Patient: Male, age 78
A 78-year-old man non-smoker presented with a 1-week history of cough and blood-tinged sputum. There was no history of tuberculosis. A physical examination was unremarkable. The arterial blood pressure was 100/70 mm Hg, pulse 86/min, respiratory rate 20/min, temperature 37.7C, and SpO2 (arterial oxygen saturation) 95%. The laboratory data at admission: hemoglobin 13.8 g/dL, white blood cell 7.16x109/L, platelets 204x109/L, and high-sensitive C-reactive protein 0.8 mg/L (<3.0 mg/L).
Chest computed tomography (CT) showed nodularity, irregularity, and stenotic changes in the mucosa with areas of ossification throughout the tracheal lumen as well as in both main bronchi (Fig. 1). Emphysematous changes were observed throughout the lung. Faint ground-glass opacity (GGO), mild reticulation, and honeycombing cystic changes were observed in the subpleural area of both lower lobes (Fig. 2A). Two years later, follow-up CT showed interval increased extent of honeycombs, subpleural reticulation, and GGO in both lower lobes, indicating progression of ILD (Fig. 2B).
Flexible bronchoscopy was performed for a tracheal biopsy and to evaluate ILD. The biopsy findings for the trachea showed calcification in the mucosa and ossification in the submucosa (Fig. 3A). The histological examination was consistent with TPO. An analysis of the BAL fluid showed a total white blood cell area of 220 mm3, including 13% neutrophils, 13% lymphocytes and 71% macrophages.
For the diagnosis, we performed a surgical lung biopsy, and the results showed diffuse interstitial fibrosis with focal fibroblastic proliferation and lymphocytic infiltration, suggesting possible usual interstitial pneumonia. Four years after the initial presentation, the patient was re-admitted with symptoms of cough. The previously noted multifocal honeycombs and subpleural reticulations were aggravated on chest CT. We performed flexible bronchoscopy again. There were no microorganisms identified. Compared with the previous findings, the lesions of TPO throughout the tracheal lumen had also progressed (Fig. 3B).
Keywords: fibrotic interstitial lung disease, pathogenesis, tracheobronchopathia osteochondroplatica, transforming growth factor beta
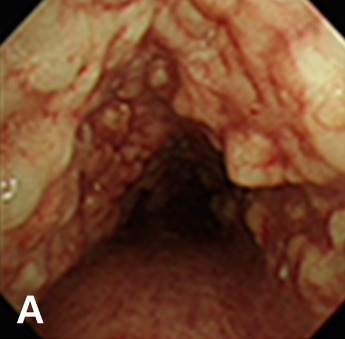
Image caption: At the time of the diagnosis, CT showed mild subpleural reticulation, ground-glass opacity and bronchiectasis in the left lower lobe medial basal segment (A).